Question: Explain the disease:
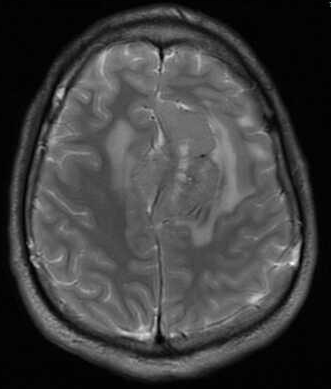
Answer: The disease is discussed as: The most common extraaxial neoplasm of the brain, meningiomas, often affect middle-aged women.  They account for 15-20% of all primary brain tumors. They are most commonly found in the parasagittal dura, convexities, sphenoid wing, cerebellopontine angle cistern, and olfactory groove.  Up to 90% are supratentorial, and 1% occur outside the CNS (presumably due to arachnoid rests).  Less than 10% cause symptoms, with the majority discovered incidentally or at autopsy or on brain imaging.

On CT, they are typically hyperdense, with up to 20% demonstrating calcification.  On MR, they are typically well-circumscribed and iso- to hypointense on T1, iso- to hyperintense on T2, and strongly enhancing.  A dural tail is seen in up to 72%, which is thought to represent a neoplastic infiltration or a reactive fibrovascular proliferation of the meninges.  This finding is suggestive but not specific, however.  Similarly, a distinct cleft of arachnoid with trapped CSF and vessels is common.  Meningiomas typically take one of two forms, either “globose” (spherical) or “en plaque” (flat).

Meningiomas may encase and narrow vessels, and incite a varying amount of edema, depending on location (cerebral cortical lesions have more edema, basal cisterns – less).  Bony changes may be hyperostotic or osteolytic, mimicking Paget’s or fibrous dysplasia.  On angiography, the “in-law” sign has been described (coming early and staying late) with an early blush and delayed washout.  Due to their vascularity, preoperative embolization can be performed (particularly at the skull base, where the lesions may be unresectable).

Malignant meningiomas, a rare variant, demonstrate rapid growth or intraparenchymal invasion.  These are associated with a higher rate of recurrence – 75%, versus a recurrence rate of 3-7% for benign meningiomas.